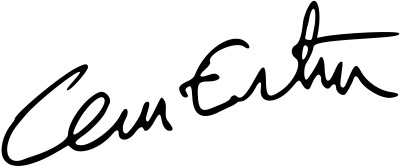
Signature of: cem ertur